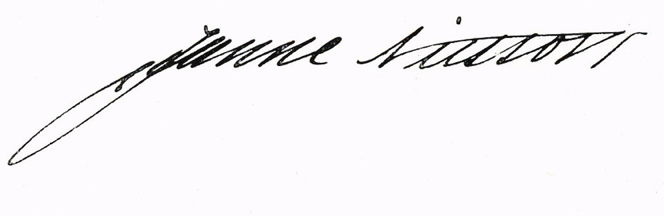
Signature of: janne nilsson